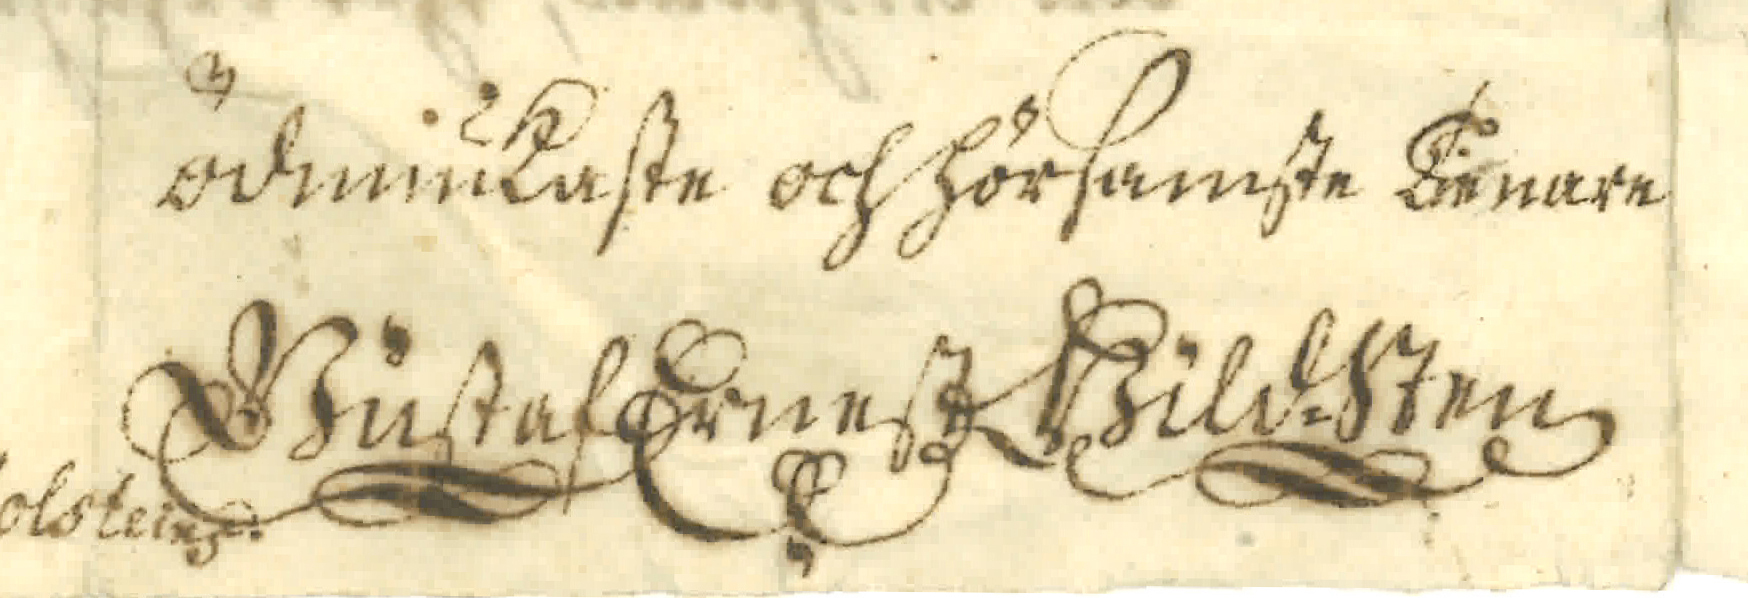
Signature of: gustaf ernst von bildstein